Question: What could the diagnosis suggest?
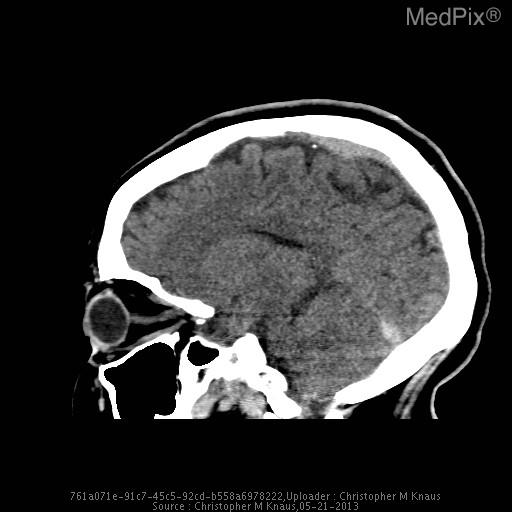
Answer: The possible diagnosis includes Venous sinus thrombosis
Severe dehydration
Polycythemia.